Question: What do the imaging results show?
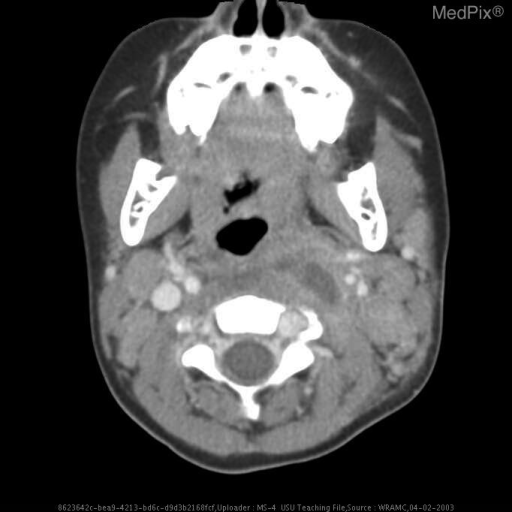
Answer: The imaging shows The is an irregularly margined fluid collection in left lateral retropharyngeal space measuring 1.3 x 2.7 cm at its level of greatest area in the axial plane. Although the slice thickness is not noted the lesion extends from the nasopharynx to the oropharynax and in all likelyhood inferiorly in the retropharyngeal space.  There is only minimal enchancement of the margin of the lesion. Irregularly margined fluid collection in left lateral retropharyngeal space measuring 1.3 x 2.7 cm in AP and transverse dimension.  Not well circumscribed or encapsulated..